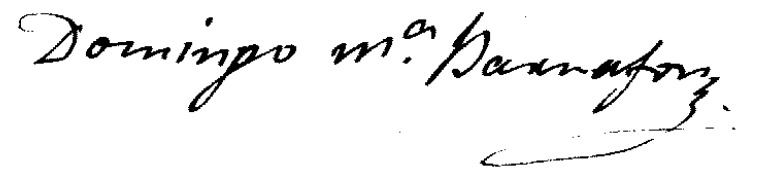
Signature of: domingo maría barrafón viñals